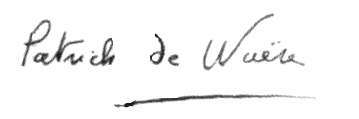
Signature of: patrick dewaere